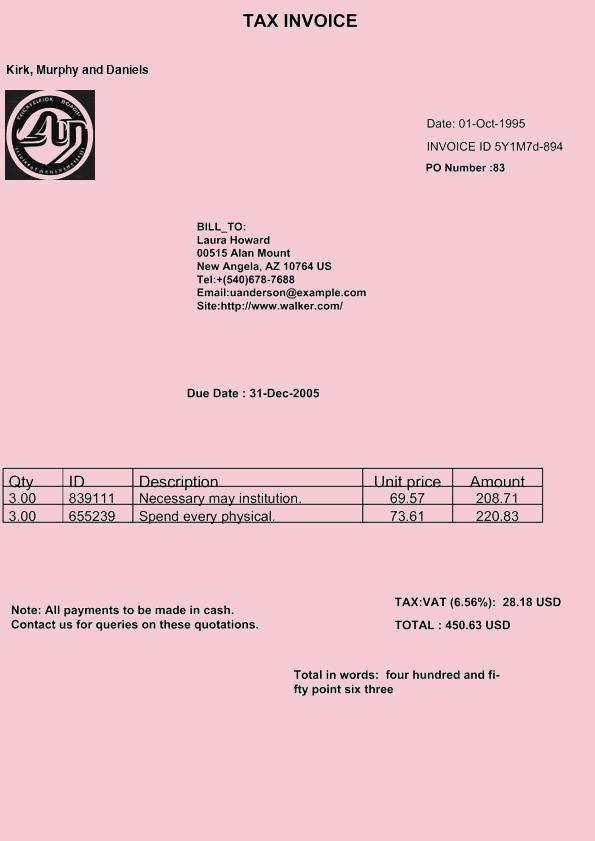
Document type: Invoice